Question: What is the potential diagnosis?
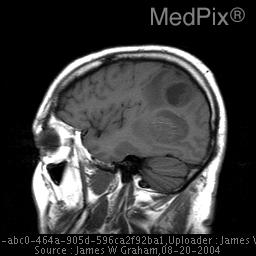
Answer: The possible diagnosis includes DDx: The primary differential for most brain lesions is metastatic disease vs. primary malignancy vs infection (abscess). A mnemonic for ring enhancing lesions is MAGICAL DR:

Metastatic Disease – may favor due to multiplicity and
  hemorrhage
Abscess/Cerebritis – hemorrhage would be atypical,and
  not febrile
GBM – multicentric GBM also common, and can hemorrhage
Ischemic: Hemorrhagic stroke – despite known
  hypertension, unlikely to have defined enhancing
  tissue
Contusion – no history of trauma, and unlikely with
  enhancing soft tissue mass
AIDs: Toxo – no history to suggest
Lymphoma – would be atypical in an otherwise healthy
  individual
Demylinating Disease – hemorrhage would be
  uncharateristic, and not comon
Radiation Necrosis – no history of radiation therapy.